Question: What was observed in the imaging?
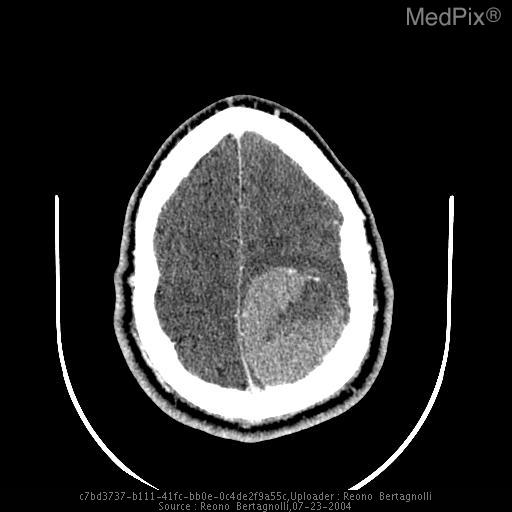
Answer: The imaging shows 6 cm extra axial left parietal mass with vasogenic edema Large left parietal mass.